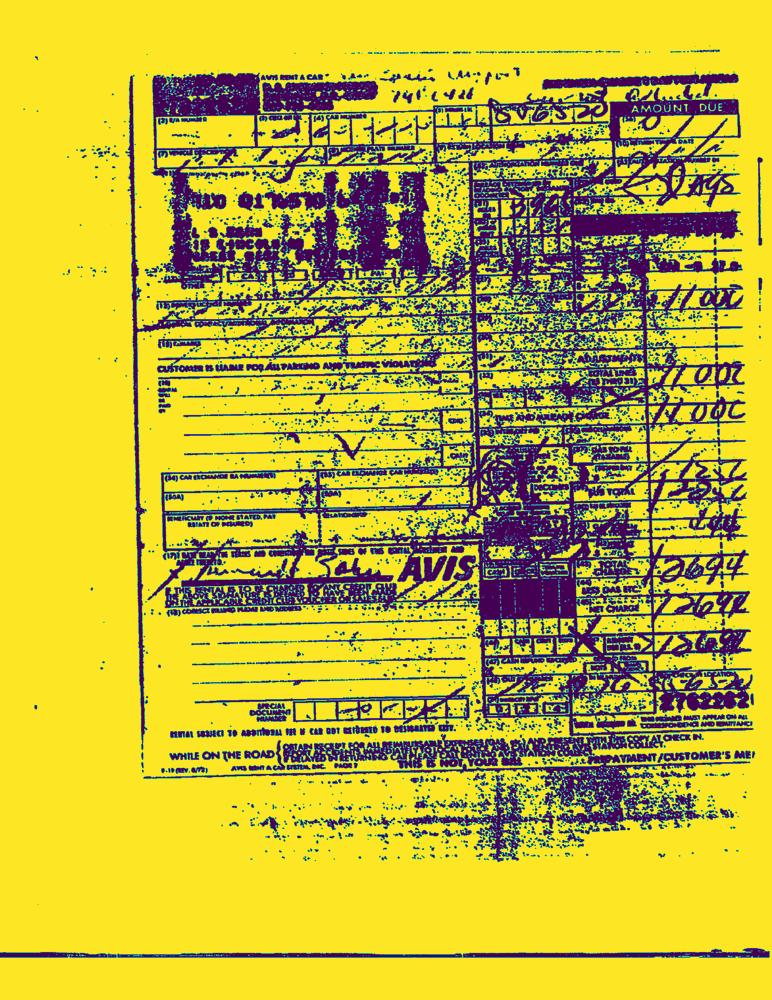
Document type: Invoice-Doc